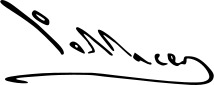
Signature of: josep lluis pellicer